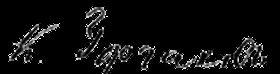
Signature of: alexander gorchakov